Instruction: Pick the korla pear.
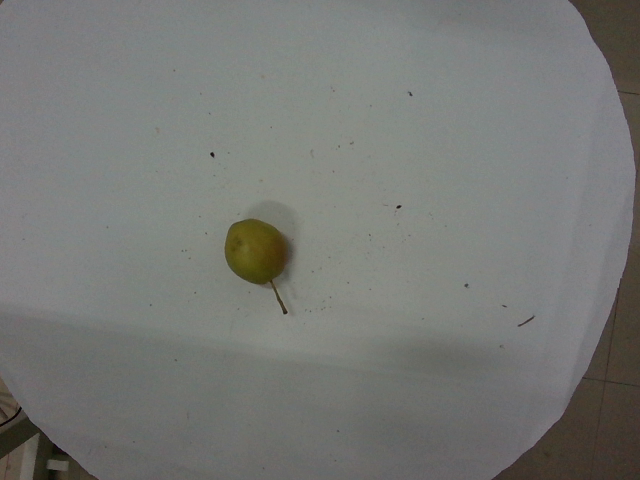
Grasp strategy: vertical